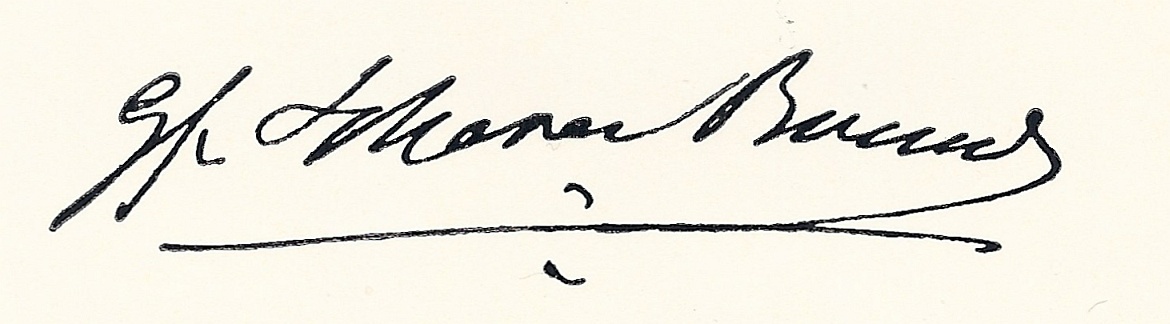
Signature of: theodore scherer boccard